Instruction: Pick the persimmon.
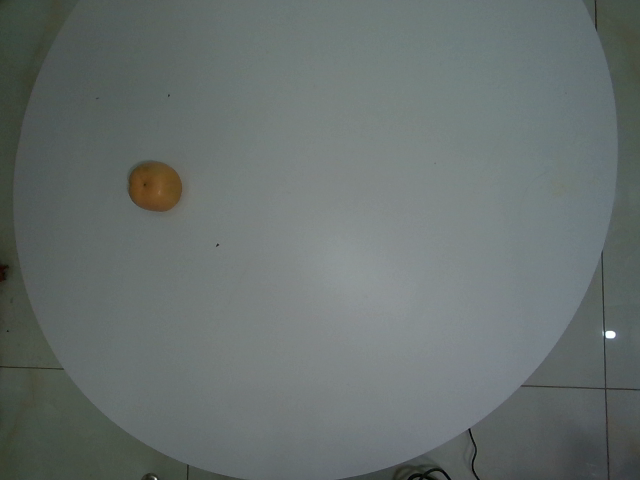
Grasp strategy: vertical